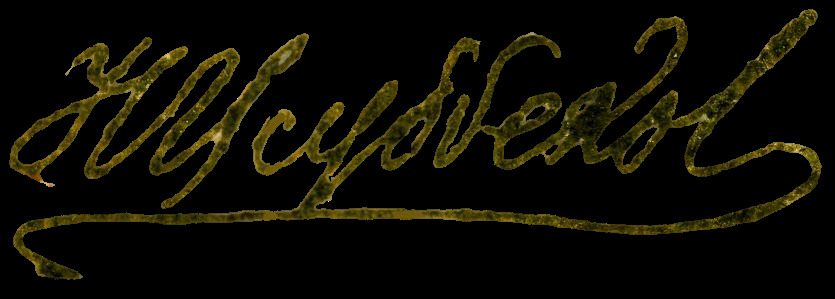
Signature of: nasib bey yusifbeyli